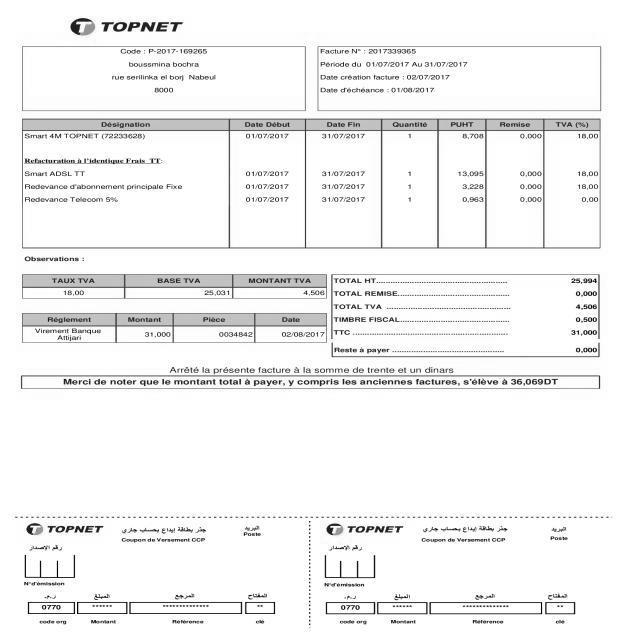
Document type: Invoice